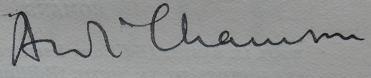
Signature of: andré chamson